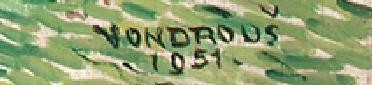
Signature of: jan c vondrouš